Question: Explain the disease:
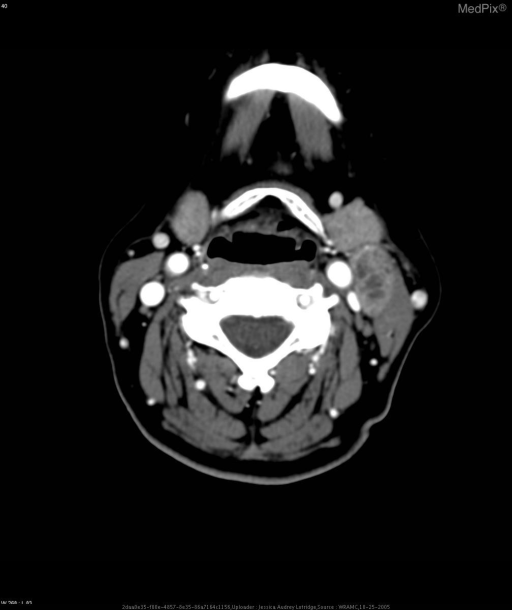
Answer: The disease is discussed as: Oropharyngeal cancer is usually a squamous cell carcinoma (SCC).

Epidemiology:
- Fifth most common cancer worldwide
- 2.8% of cancer in US
- 39,250 cases in US per year; 11,090 deaths in US per year
- M:F ratio 2:1 to 4:1
- Higher incidence and mortality in African-American males

Risk Factors:
- smoking
- alcohol (combined with smoking, accounts for 80% of cases)
- viruses (EBV, HSV, HPV, HIV)
- occupational exposure
- prior XRT
- diet
- genetics (p16, p53, HER-2/neu, Bcl-2)

Presentation:
- Multistep carcinogenesis progressing from hyperplasia through dysplasia and carcinoma in situ; and, finally to invasive carcinoma.
- Symptoms are location dependent and include LAD, pain, dysphagia, hoarseness, fixed tongue, and globus sensation.

Diagnosis:
- Primary, secondary, and metastatic sites are visualized by imaging (CT or MRI)and panendoscopy.
- Risk factors cause global damage so secondary sites are very common and often missed.
- Tissue diagnosis made by biopsy.

Staging:
- TNM classification

Prognosis:
- Dependent on site and genetic abnormalities
- Stage I and II:
      •  30-40% of cases
      •  60-98% 5-year survival
      •  curative intent to treatment
- Resectable Stage III, IV (M0)
      •  >50% of cases
      •  30% 5-year survival
- Unresectable Stage III, IV (M0)
      •  10-30% 5-year survival
      •  Recurrent - palliative treatment
- Metastatic disease (usually lung, liver, bone)
      •  5-10% of cases
      •  palliative treatment

Treatment:
- Dependent on location and stage
- Usually combination of surgery, radiation therapy, and concommitant chemotherapy.
- Rehabilitation and prosthetics are often needed due to disfiguring nature of surgery.

Follow-up:
- High recurrance rate.
- Lifetime follow-up.
- Risk factor modification.